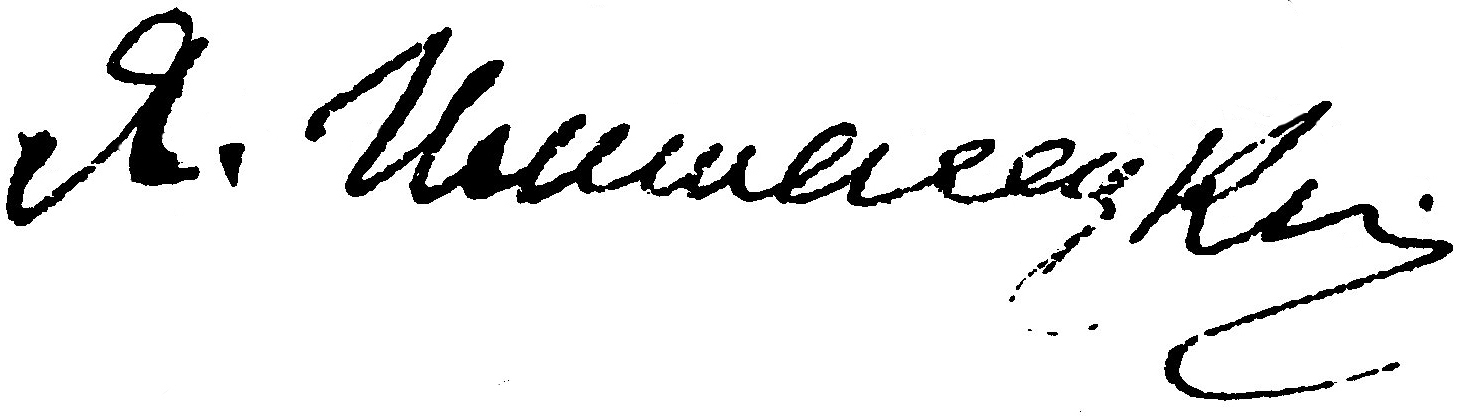
Signature of: yakov imshenetsky